Question: What do the imaging results show?
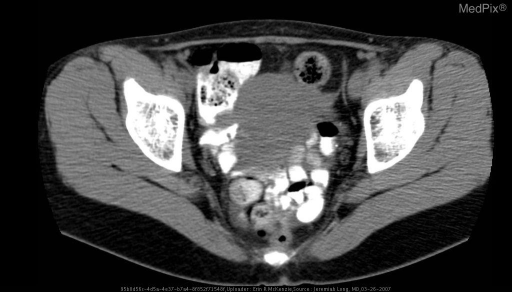
Answer: The imaging shows •  Within the pelvis, just posterior to the uterus and just to the right of the midline, there is a 1.9 cm round mass with an internal air-fluid level and some enteric contrast material present within.
•  The density of the enteric contrast material within the lesion is somewhat less than that of the surrounding small bowel.
•  There is no mesenteric inflammatory change surround this lesion.
•  The appendix is not definitely identified on this examination.  No secondary signs of appendiceal inflammation are noted.
•  The bowel loops otherwise demonstrate normal attenuation and configuration throughout.
•  There is no evidence of bowel obstruction. Posterior to the uterus and to ther right of midline there is a 1.9 cm rounded mass with an internal air-fluid level and some enteric contrast material present within..